Question: In what way does the history help explain the case?
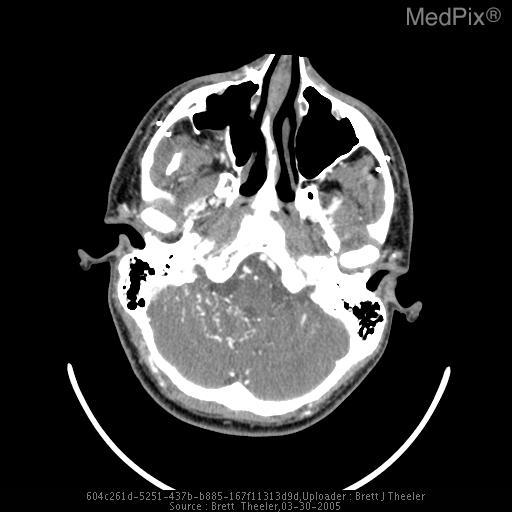
Answer: The patient's history of 20 y/o male inside HUM-V when hit with an RPG (rocket propelled grenade). is key in understanding the case.